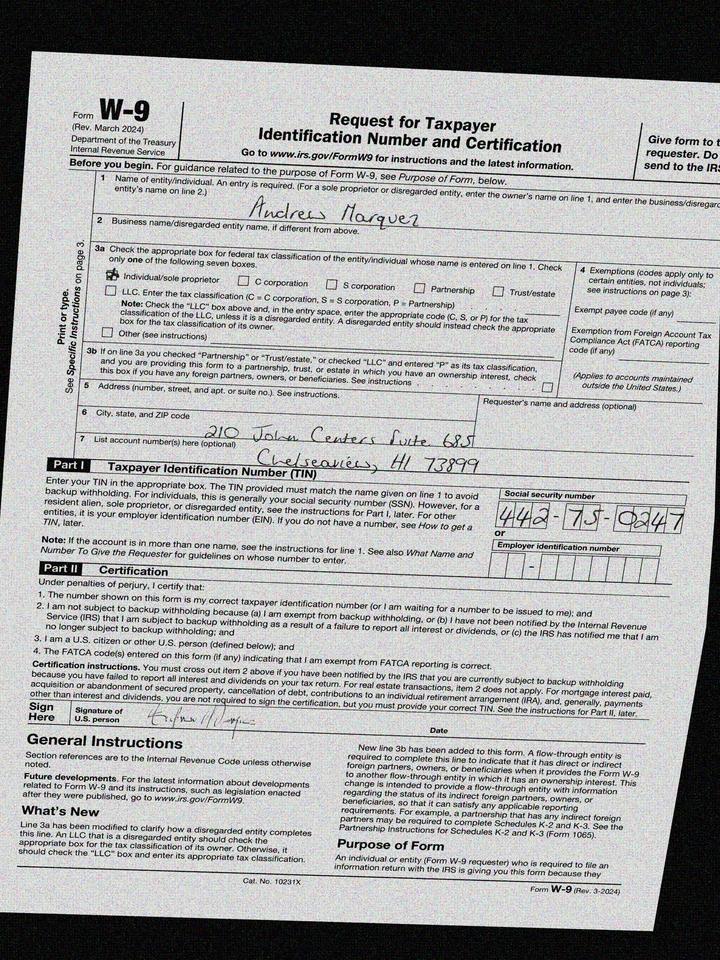
adr1: 210 John Centers Suite 685
adr2: Chelseaview, HI 73899
cbx: yes
ssn: 442750247
enm: Andrew Marquez